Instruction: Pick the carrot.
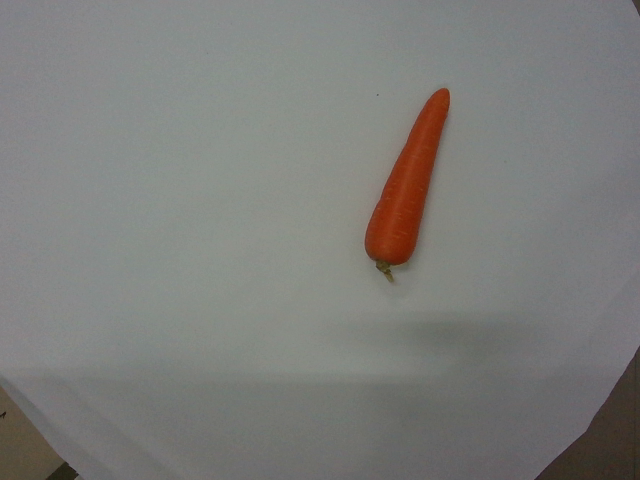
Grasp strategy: vertical